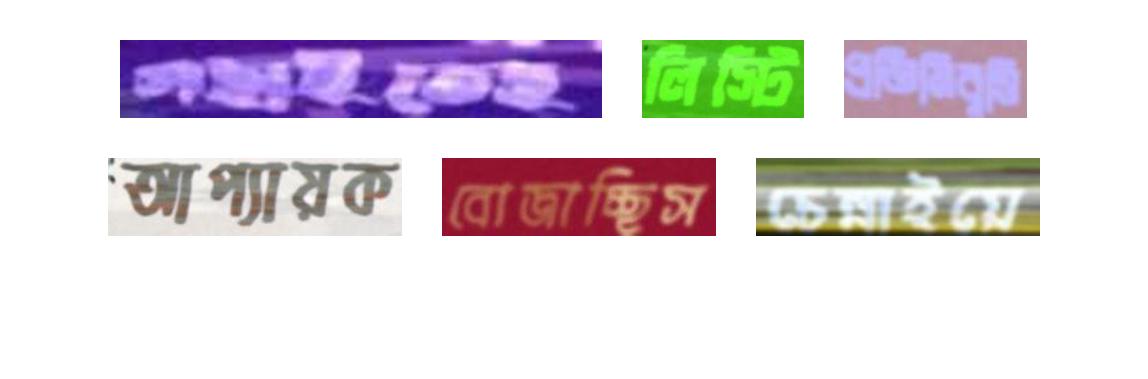
গছাইতেছ লিস্টি প্রতিনিবৃত্তি
আপ্যায়ক বোজাচ্ছিস চেন্নাইয়ে